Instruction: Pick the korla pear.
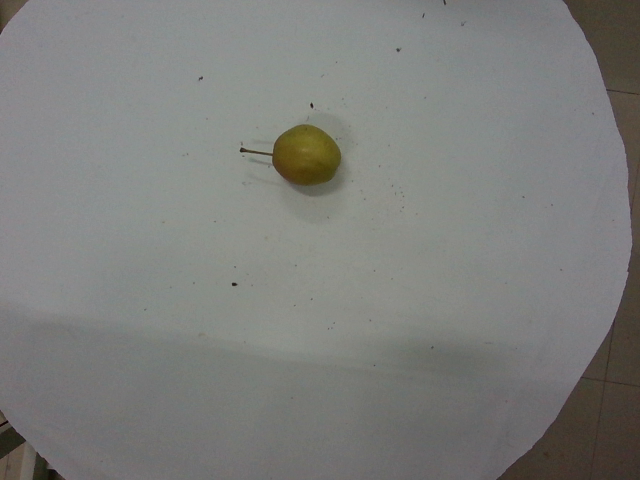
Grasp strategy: vertical